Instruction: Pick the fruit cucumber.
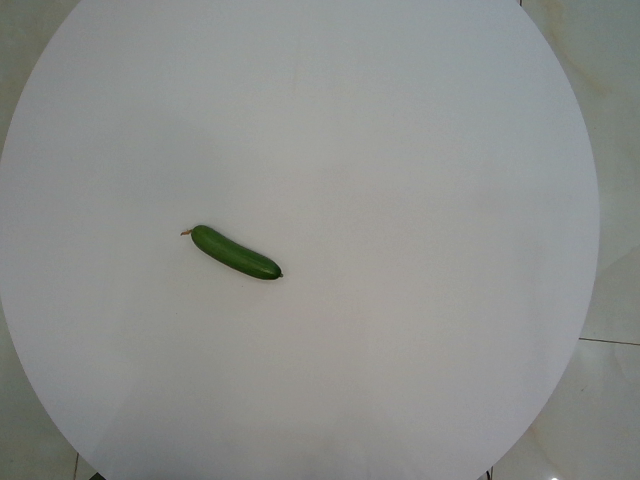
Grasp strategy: vertical